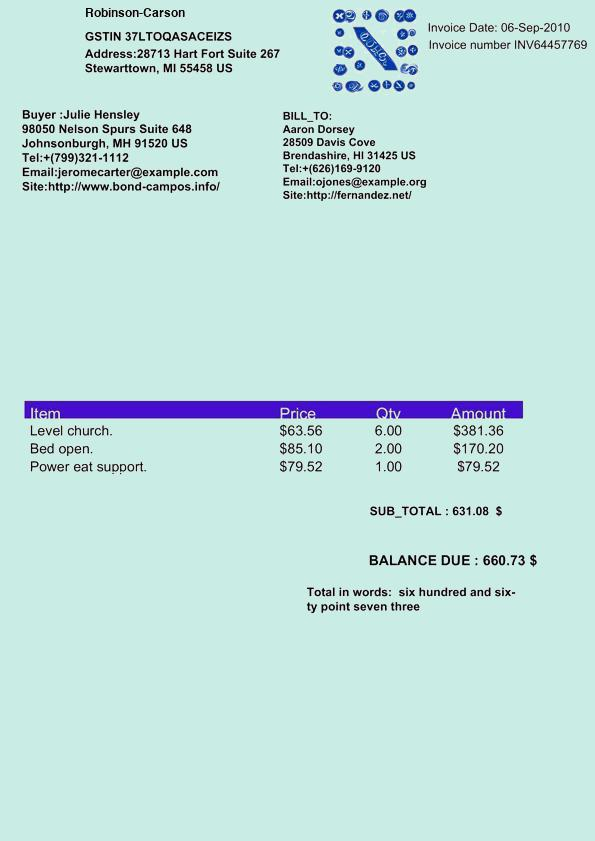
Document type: Invoice